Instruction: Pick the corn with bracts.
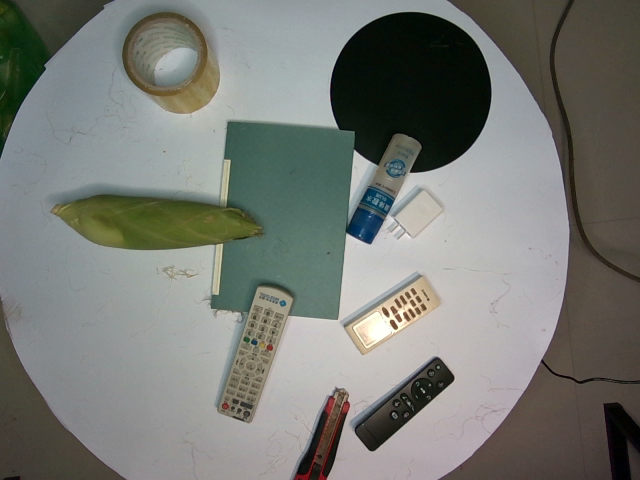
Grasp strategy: vertical